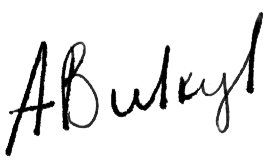
Signature of: oleksandr vilkul